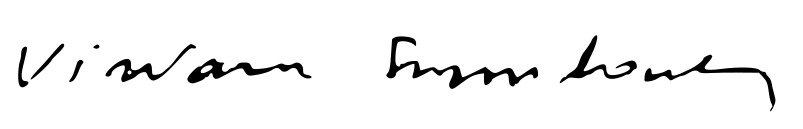
Signature of: wisława szymborska